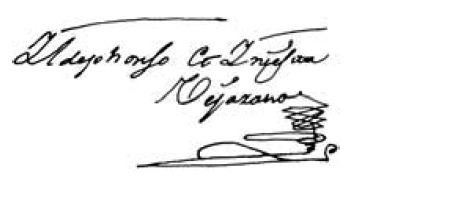
Signature of: ildefonso de iniesta bejarano y durán